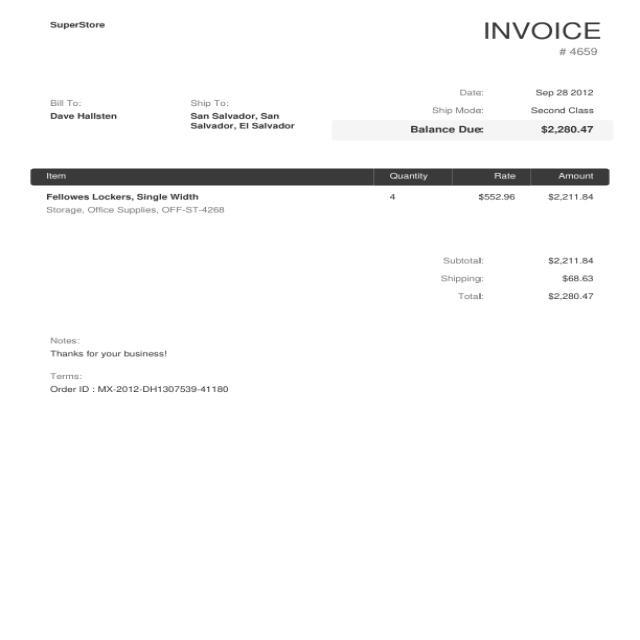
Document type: Invoice